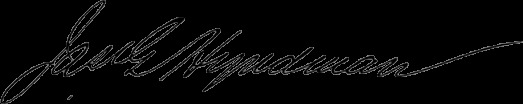
Signature of: james gilmour hyndman